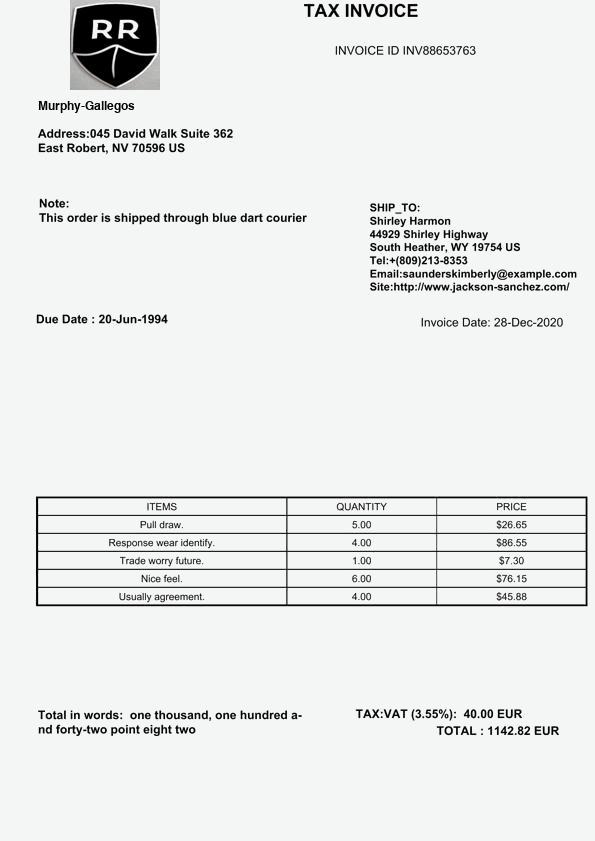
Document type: Invoice